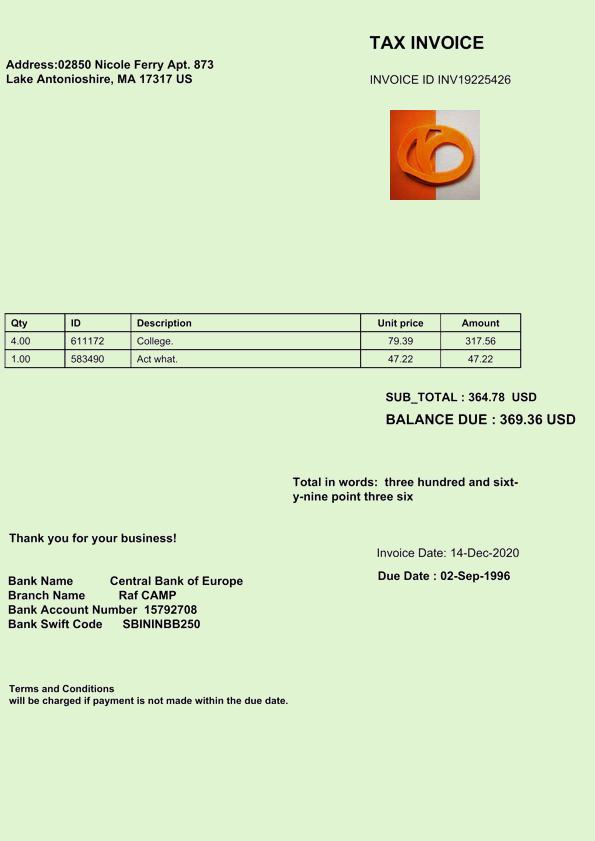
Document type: Invoice